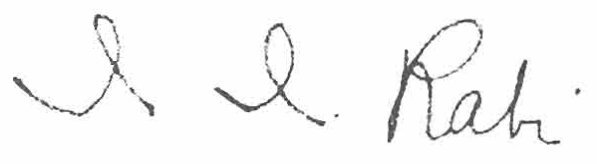
Signature of: isidor isaac rabi